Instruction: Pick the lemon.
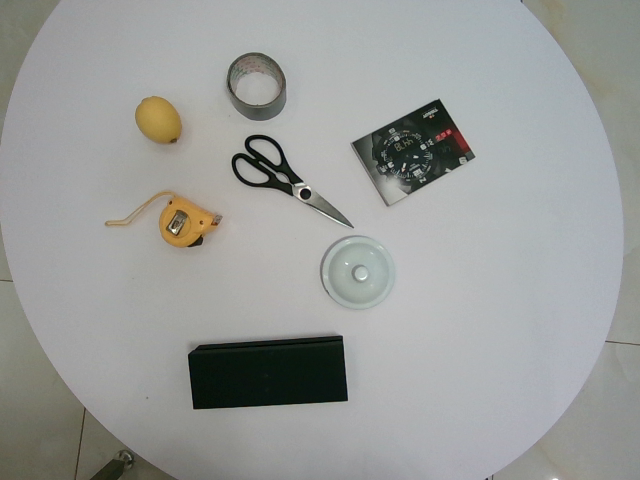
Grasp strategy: vertical